Question: Talk about the condition:
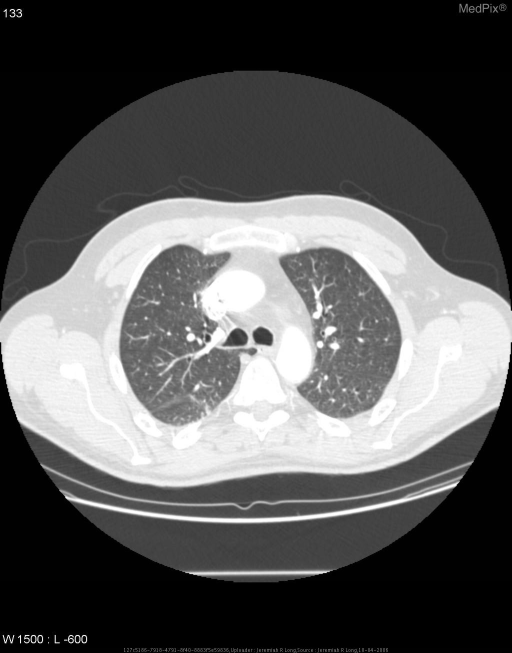
Answer: The disease is discussed as: The azygous fissure is a common variant, occurring in about 1% of the population.  It occurs from the failure of normal migration of the azygous vein from the chest wall to its usual location.  The resulting fissure is caused by the invagination of both the visceral and parietal pleura.  There is still normal architecture, vascular, and bronchial supply to this region of lung.